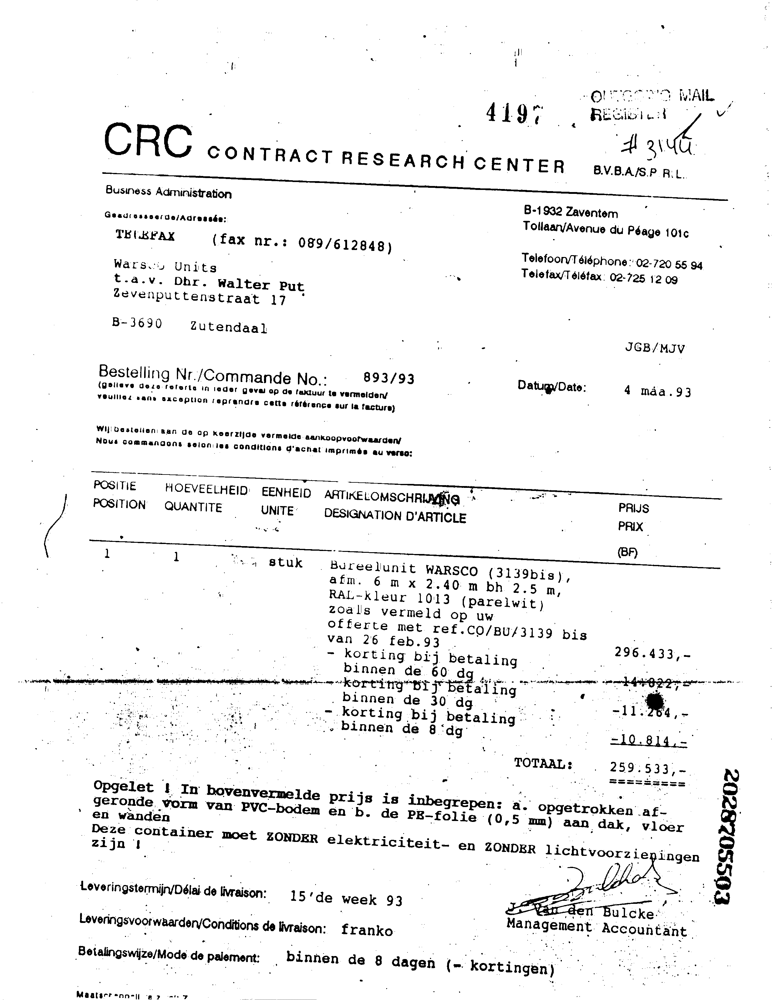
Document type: Invoice